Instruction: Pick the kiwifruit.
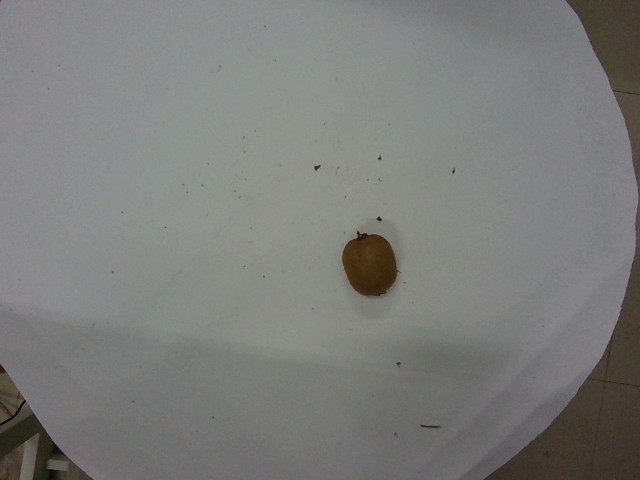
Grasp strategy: vertical